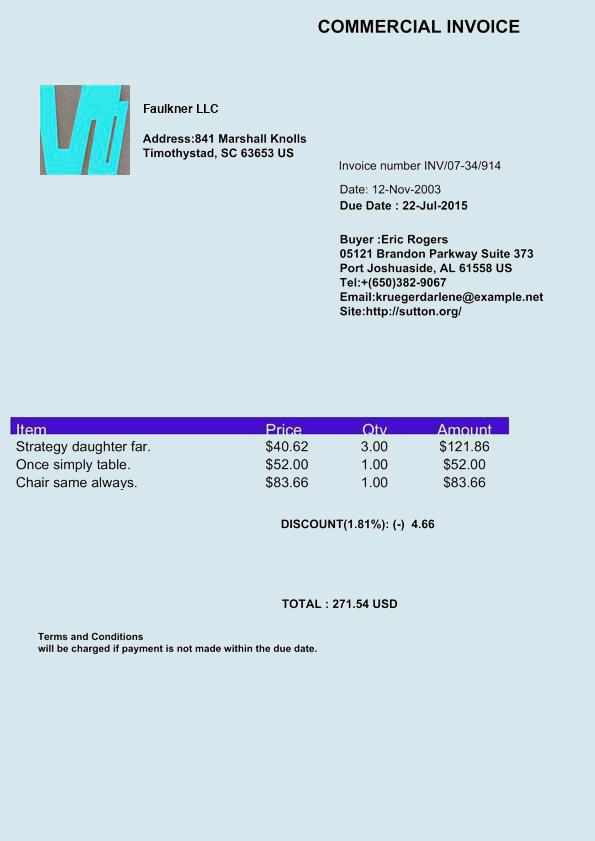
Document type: Invoice